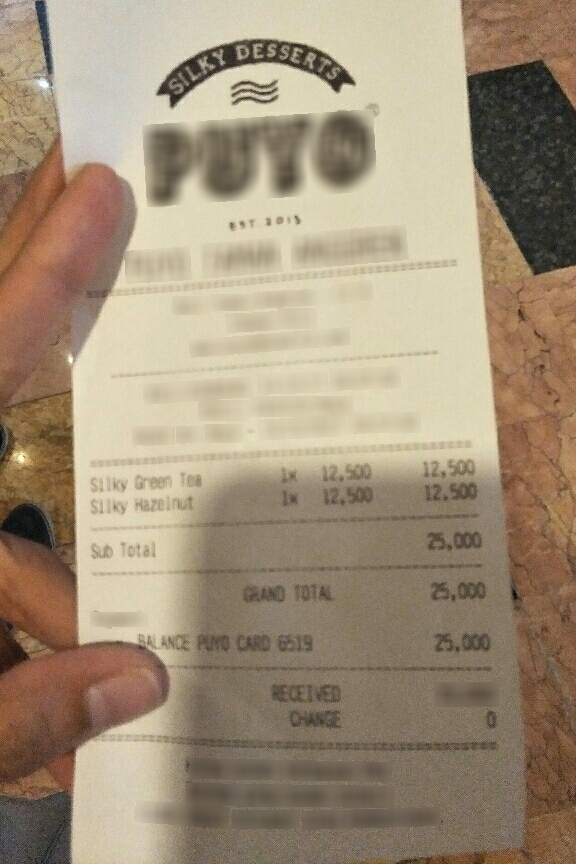
Number of items: 2
Subtotal: 25.000
Total: 25,000
OCR text regions:
text: Silky
text: Green
text: Tea
text: 1x
text: 12,500
text: 12,500
text: Silky
text: Hazelnut
text: 1x
text: 12,500
text: 12.500
text: Sub Total
text: 25.000
text: GRAND
text: TOTAL
text: 25,000
text: CHANGE
text: 0
text: NCE PUYO 6519
text: 25,000